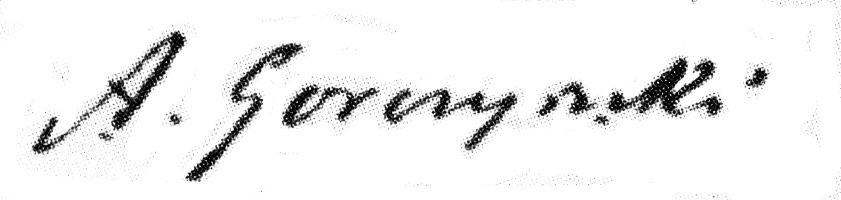
Signature of: adam gorczyński